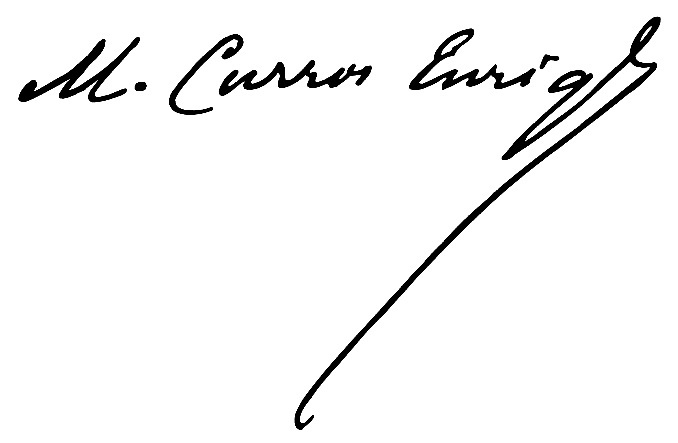
Signature of: manuel curros enríquez